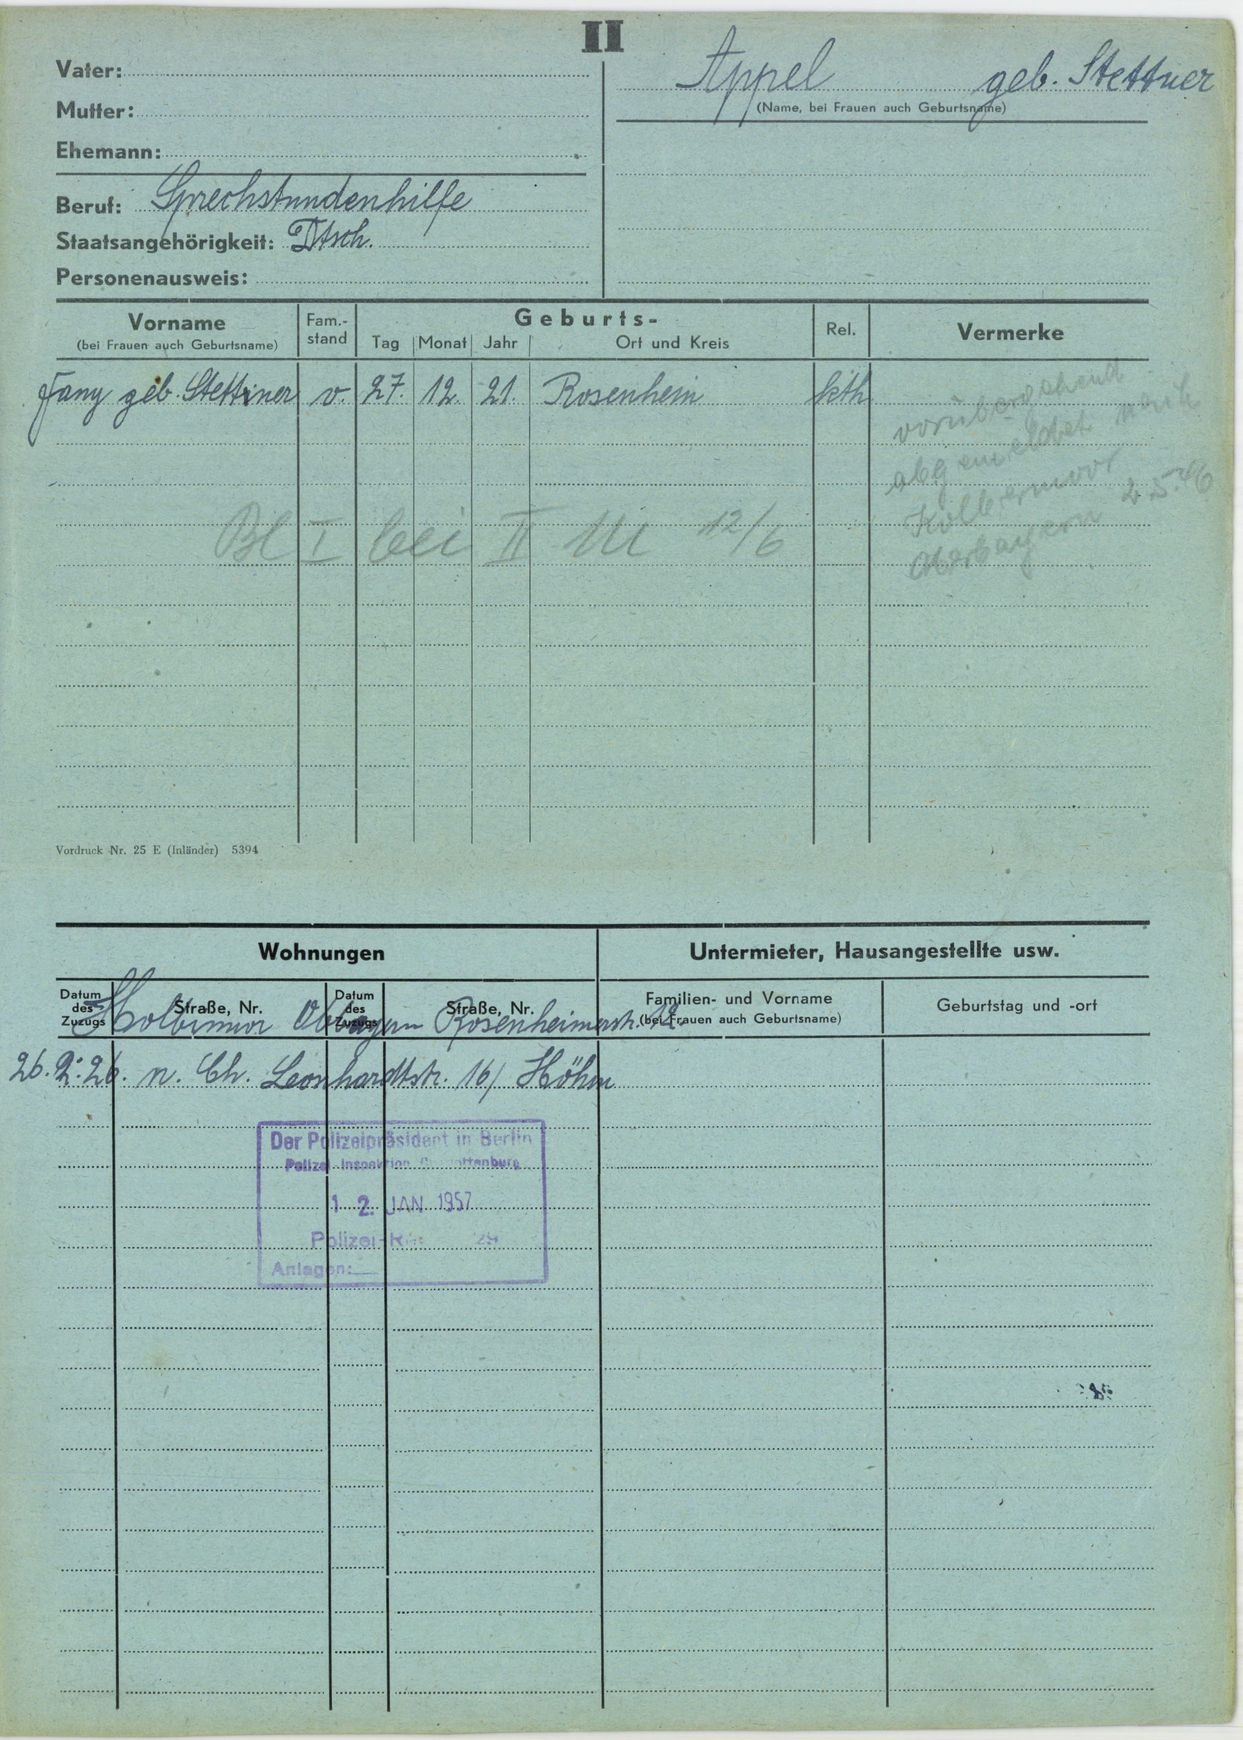
Appel geb. Stettner